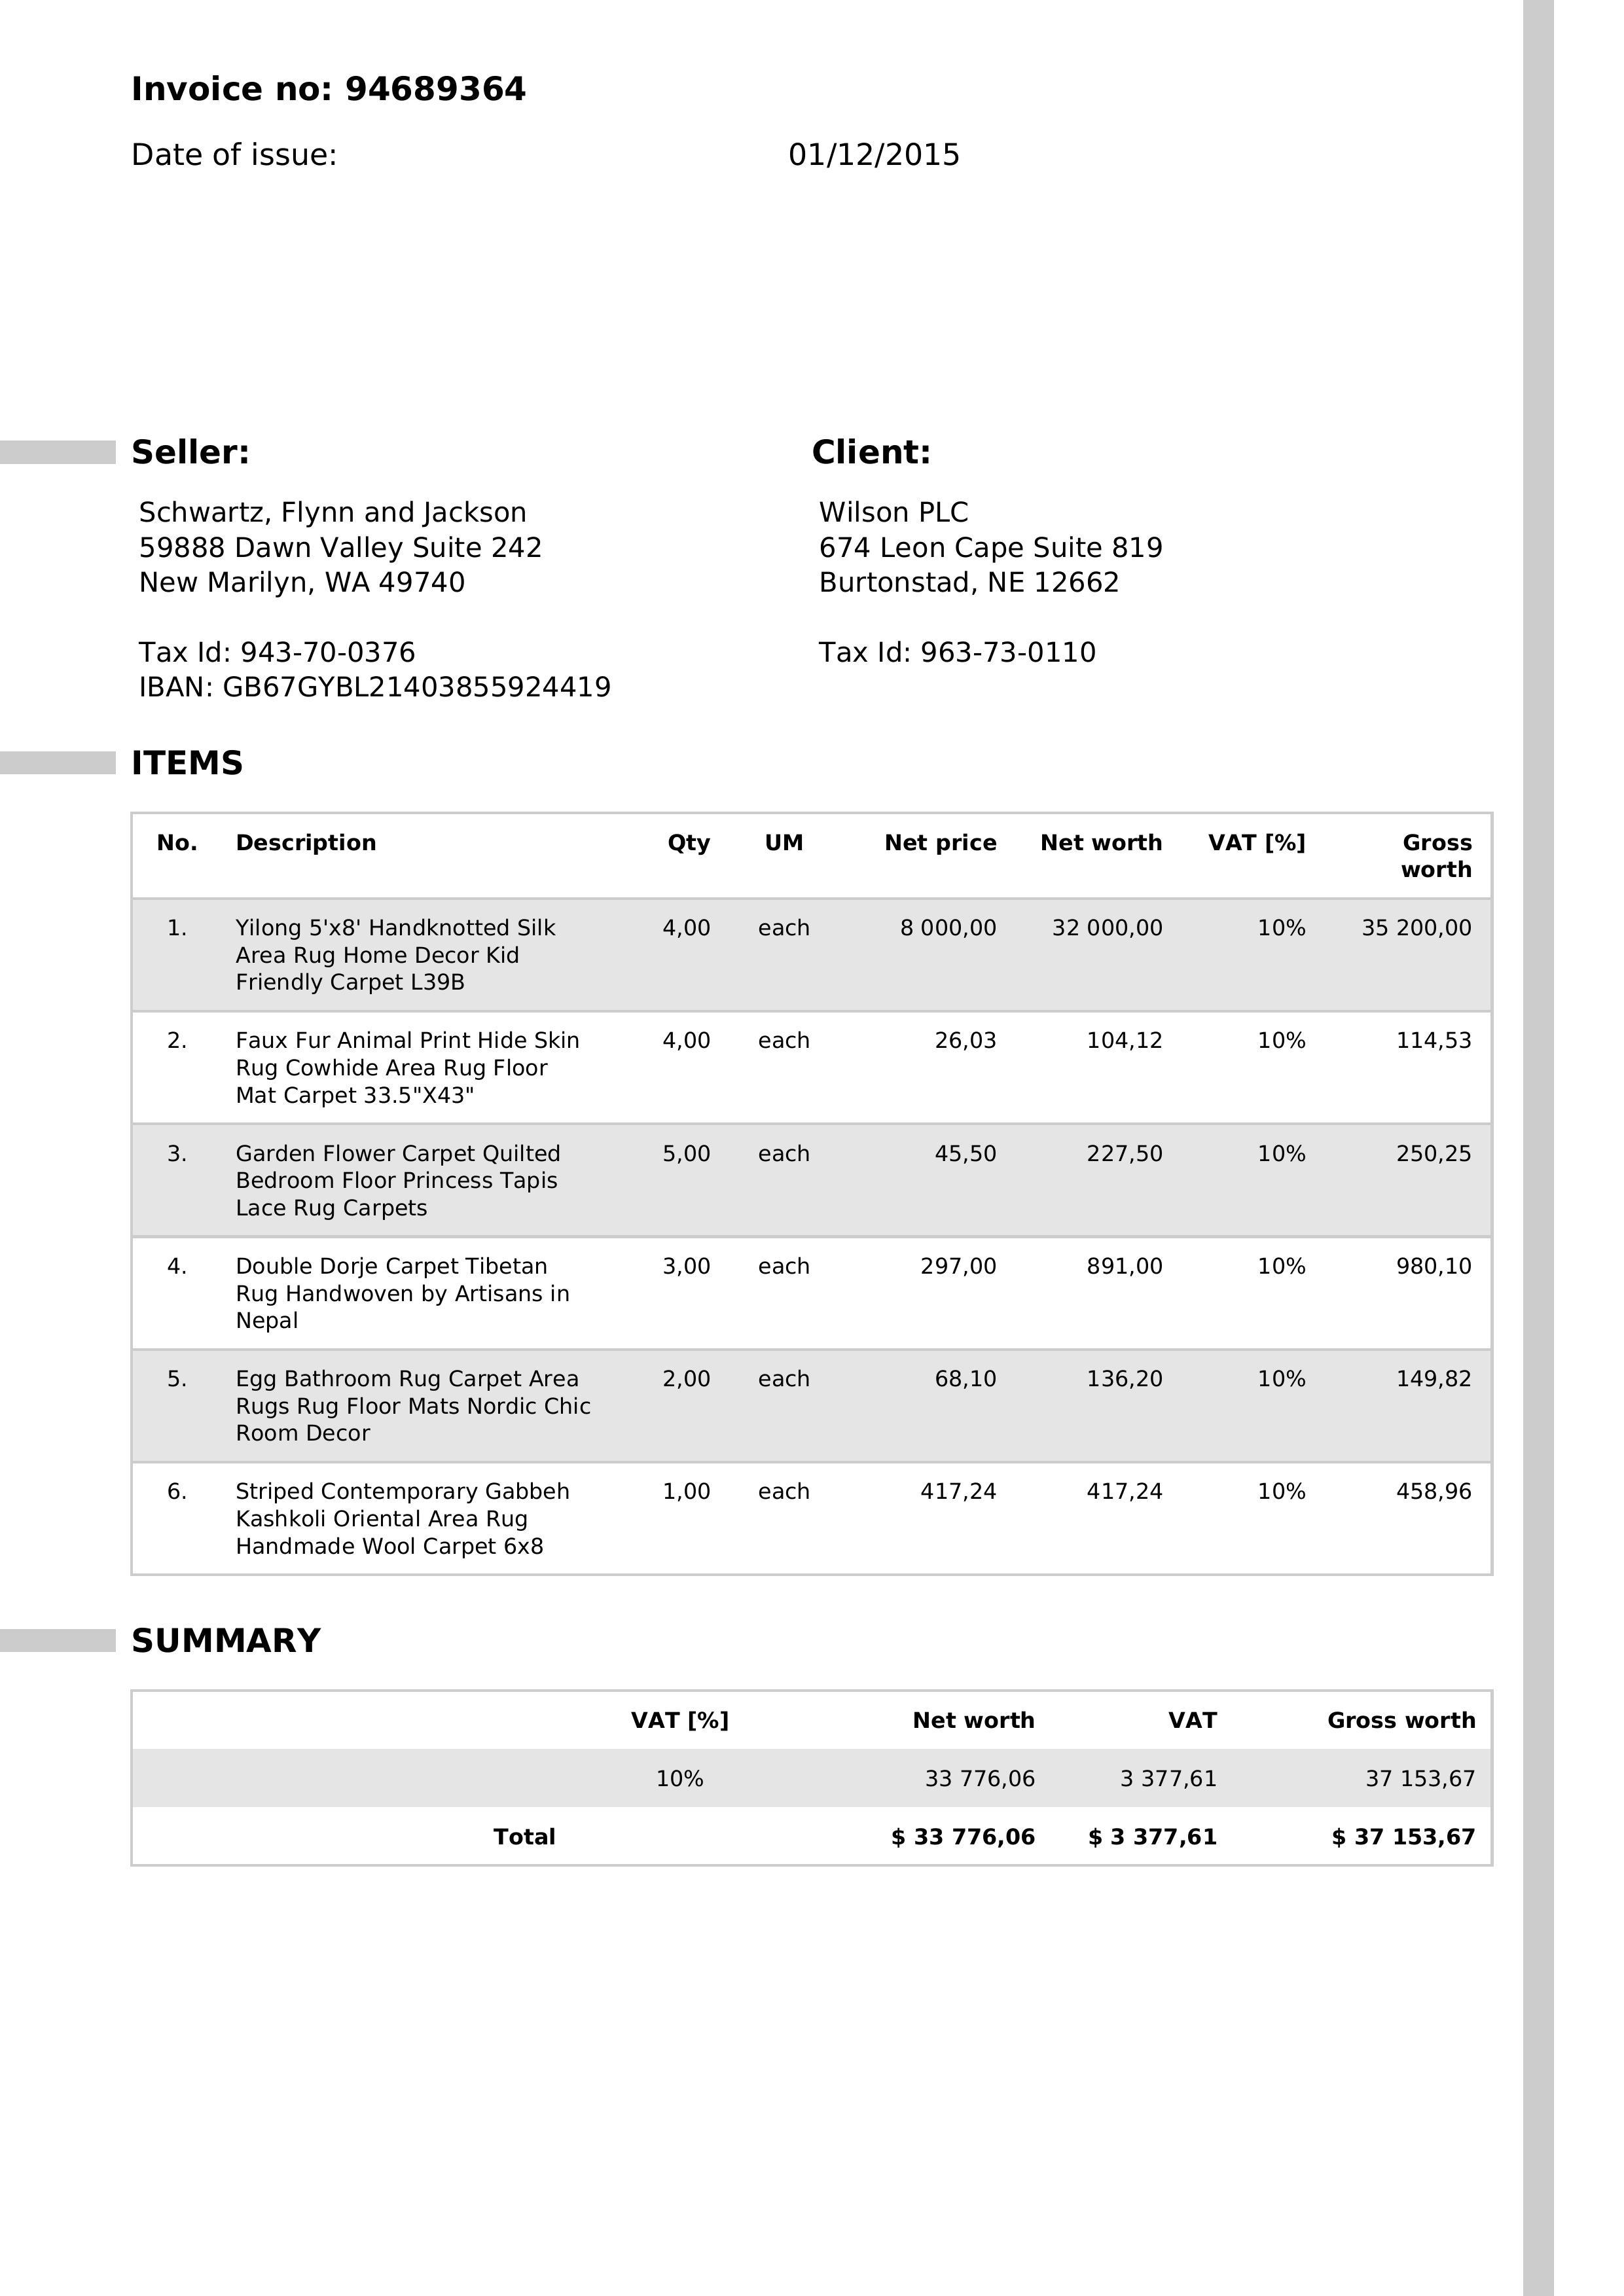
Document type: Invoice